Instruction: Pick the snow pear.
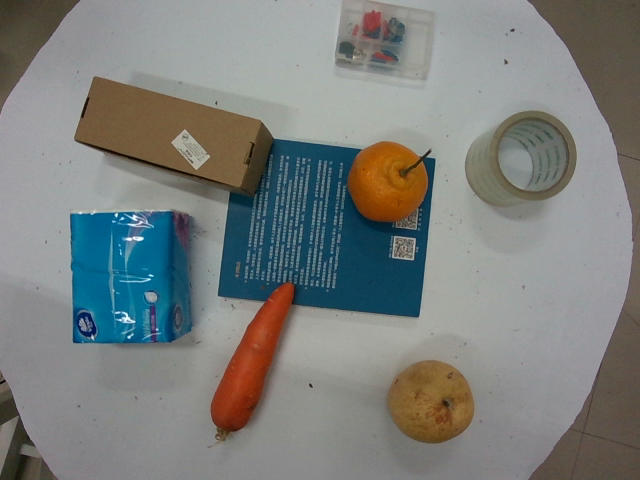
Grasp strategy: vertical